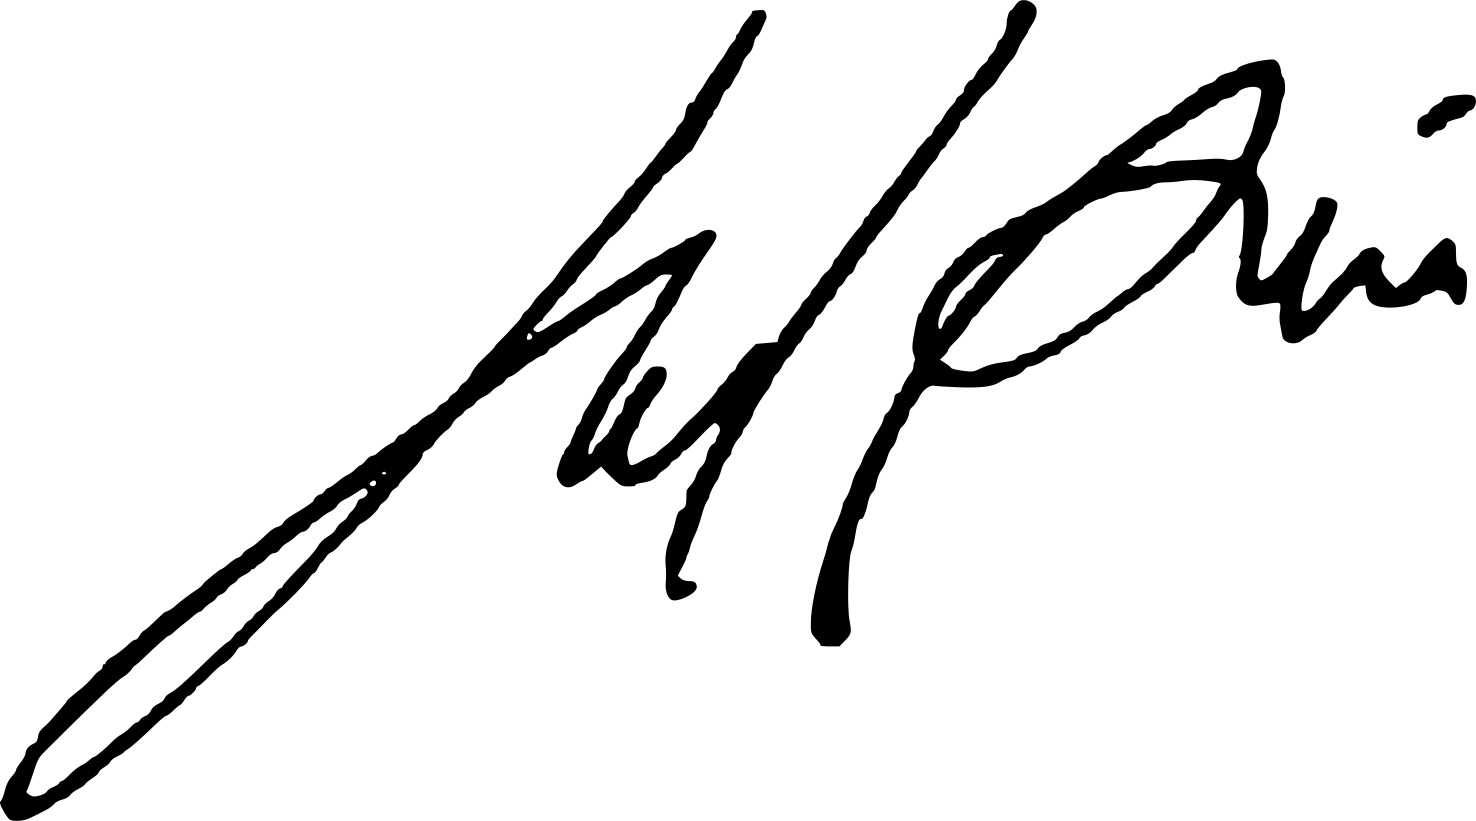
Signature of: sal priadi